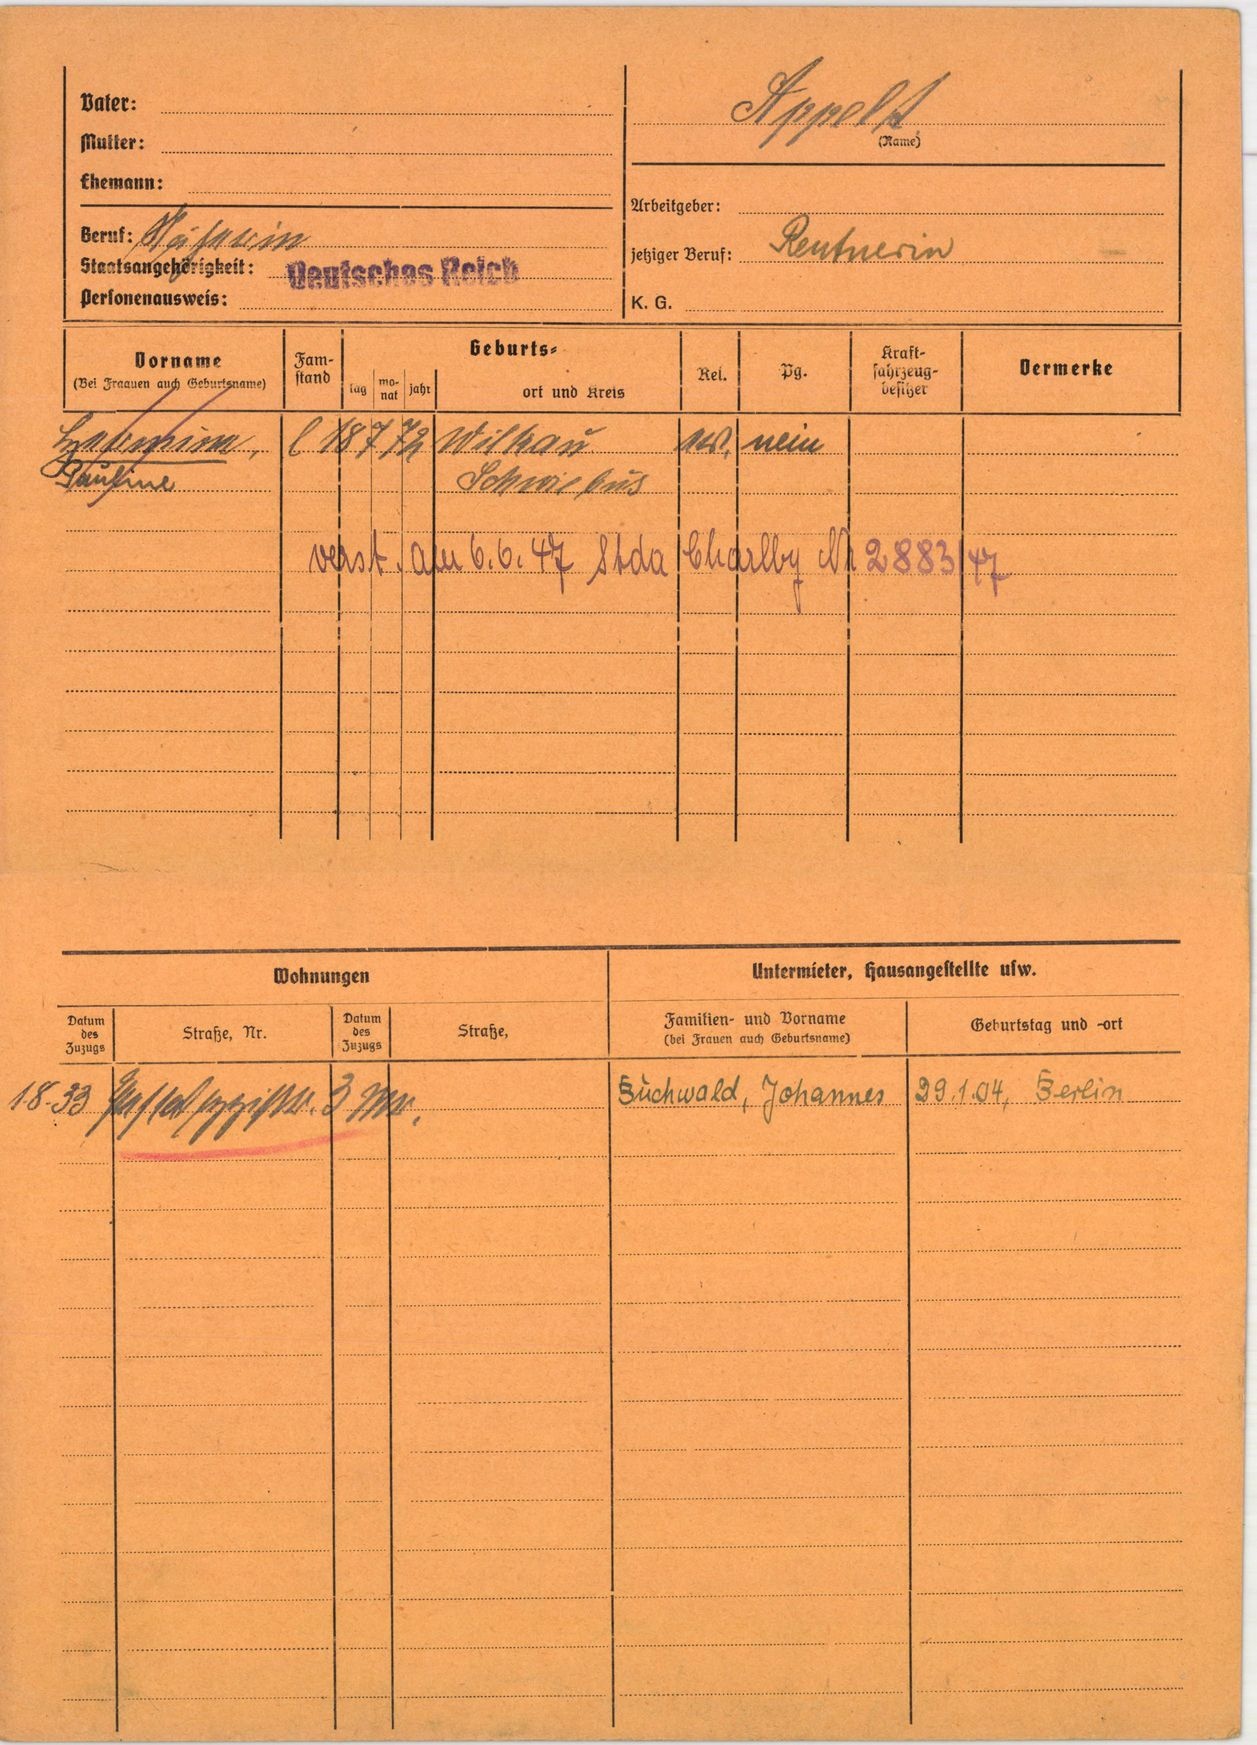
Appelt